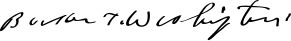
Signature of: booker t washington